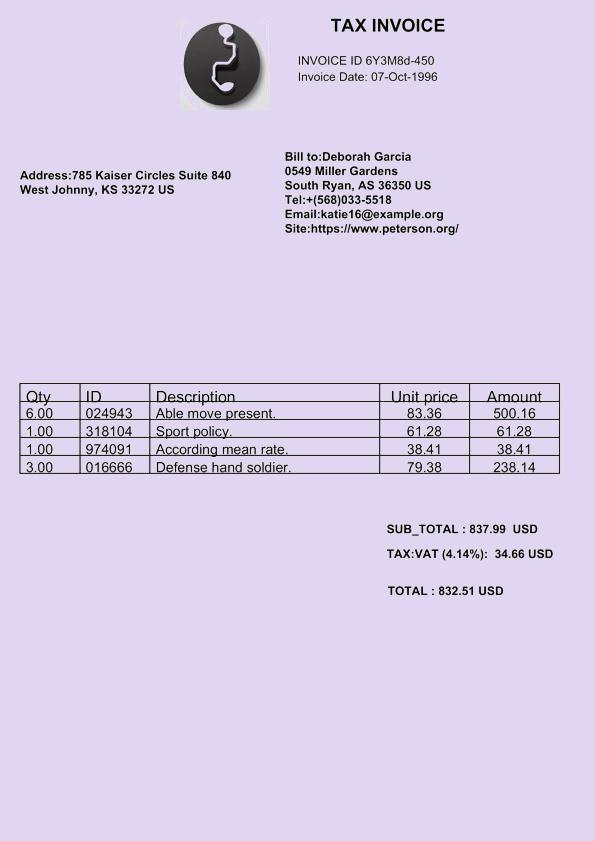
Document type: Invoice